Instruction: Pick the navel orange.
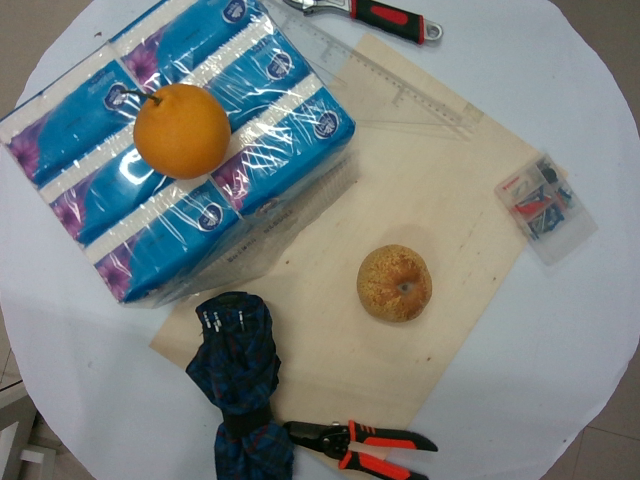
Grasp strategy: vertical